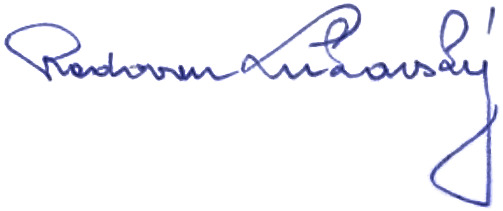
Signature of: radovan lukavský